Question: What is the address or location of the property listed in the document?
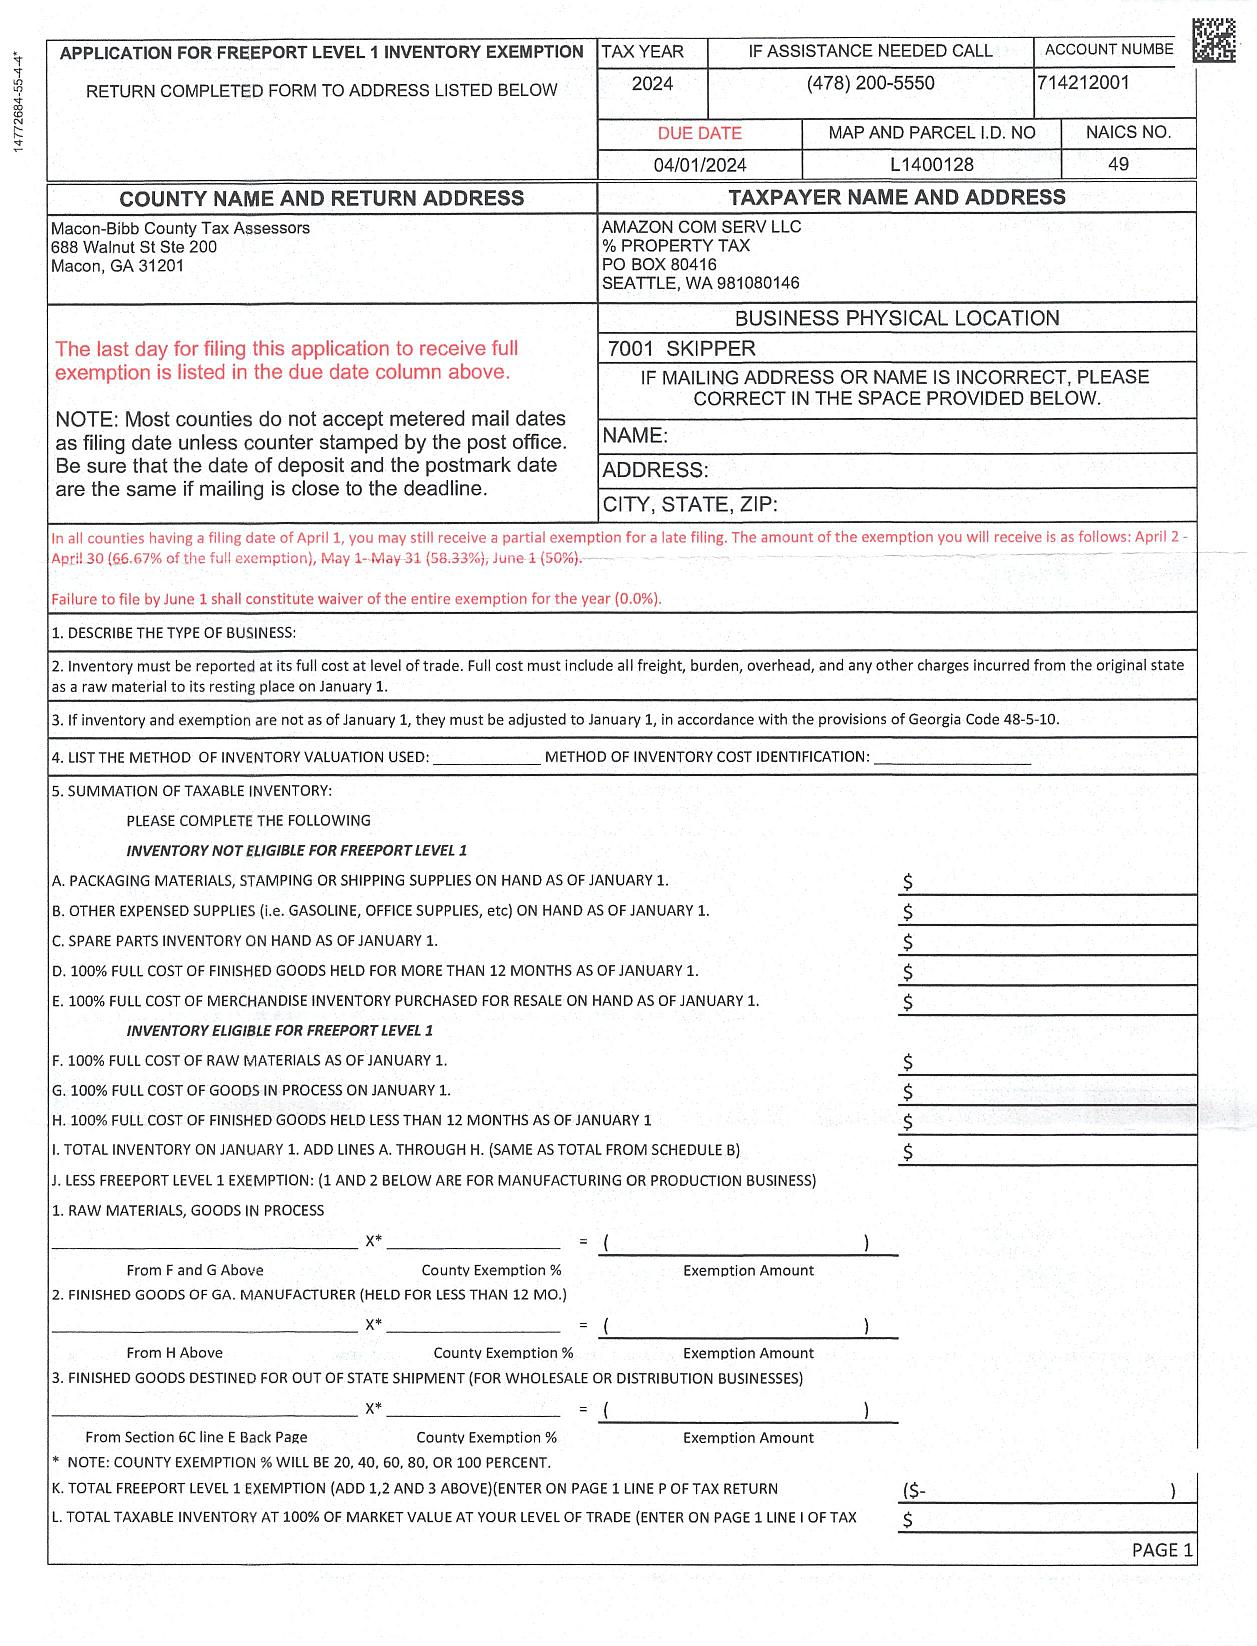
Answer: "7001 SKIPPER"